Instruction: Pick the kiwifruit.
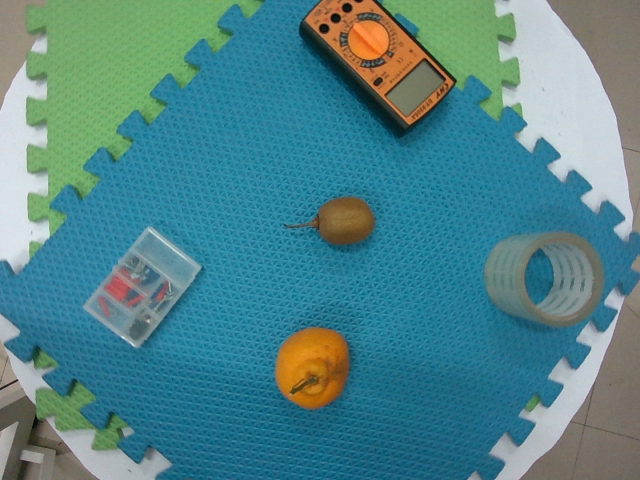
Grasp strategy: vertical